Question: How is the property described in the document?
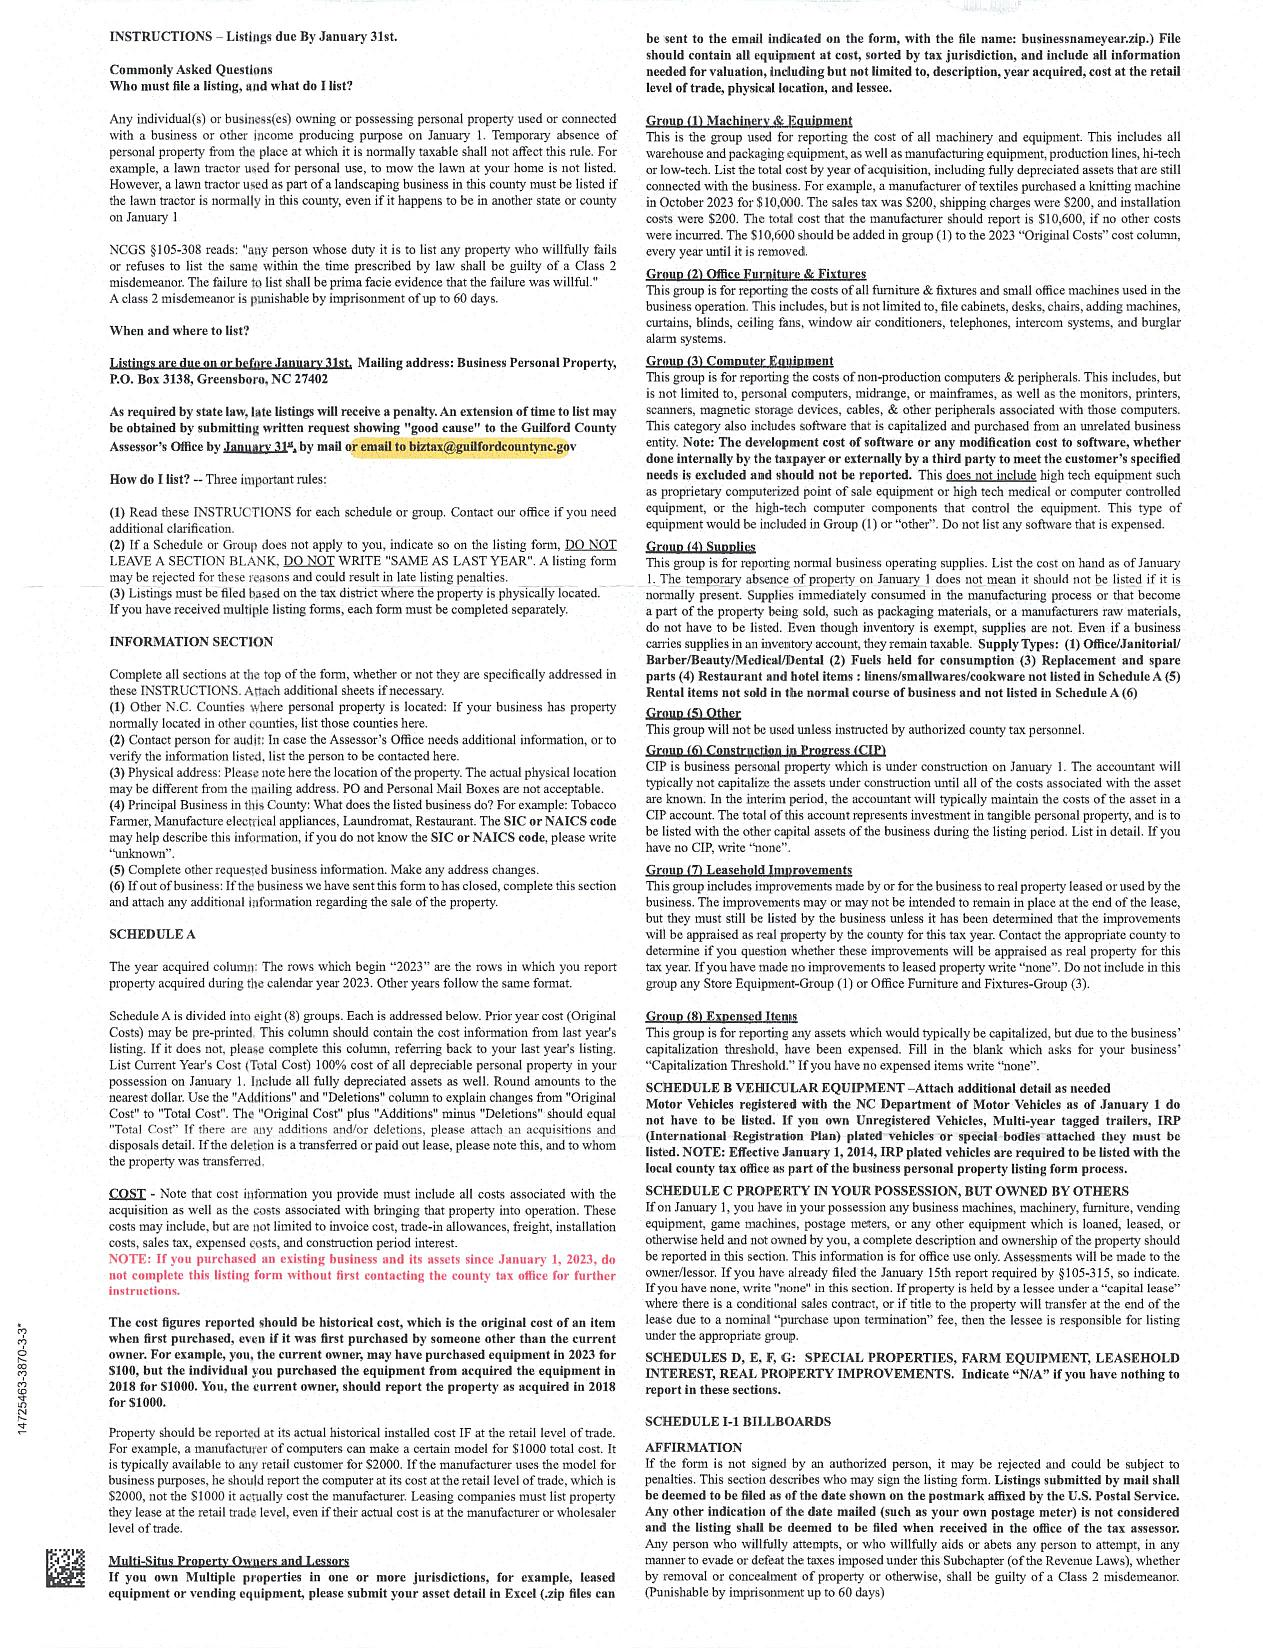
Answer: "Business Personal Property"